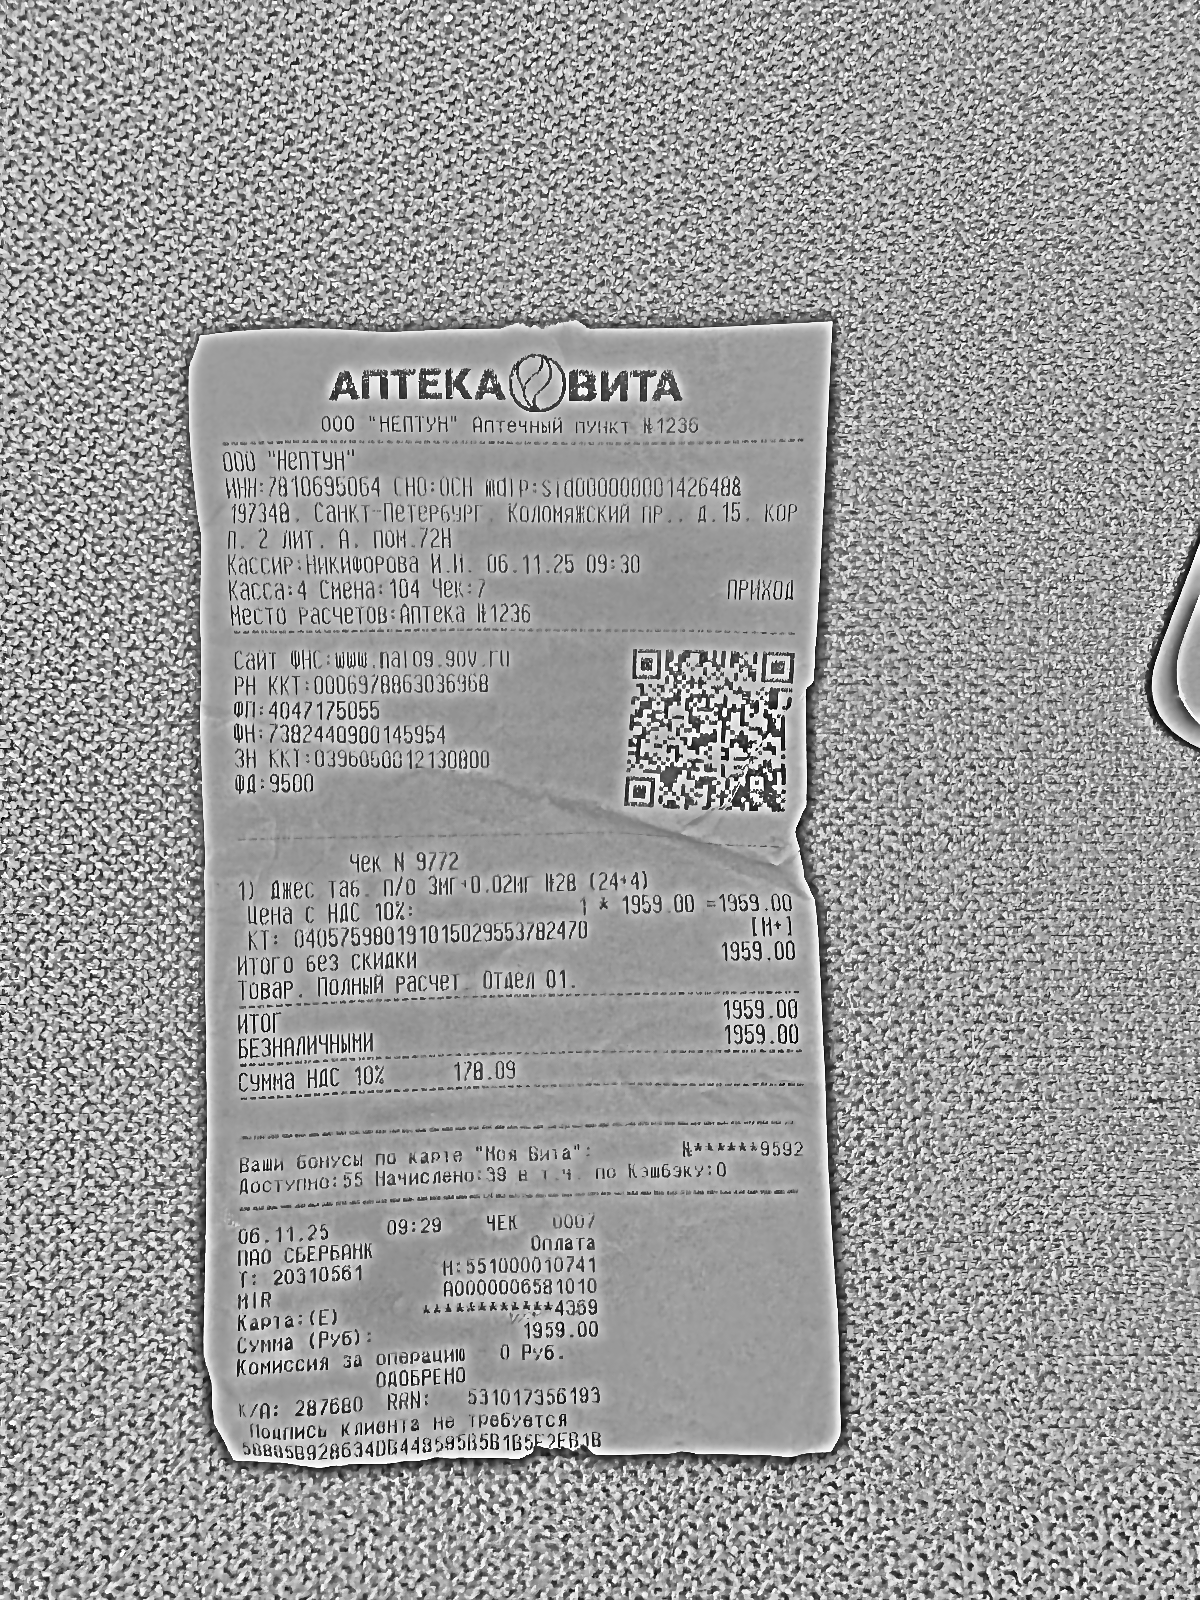
Продавец: ООО "НЕПТУН"
ИНН: 7810695064
Дата: 06.11.25
Товары: 1) Джес таб. п/о 3мг+0.02мг №28 (24+4)
Количество: 1
Цена: 1959.00
Сумма: 1959.00
Итого: 1959.00